Question: What is the mailing or notice date provided in the document?
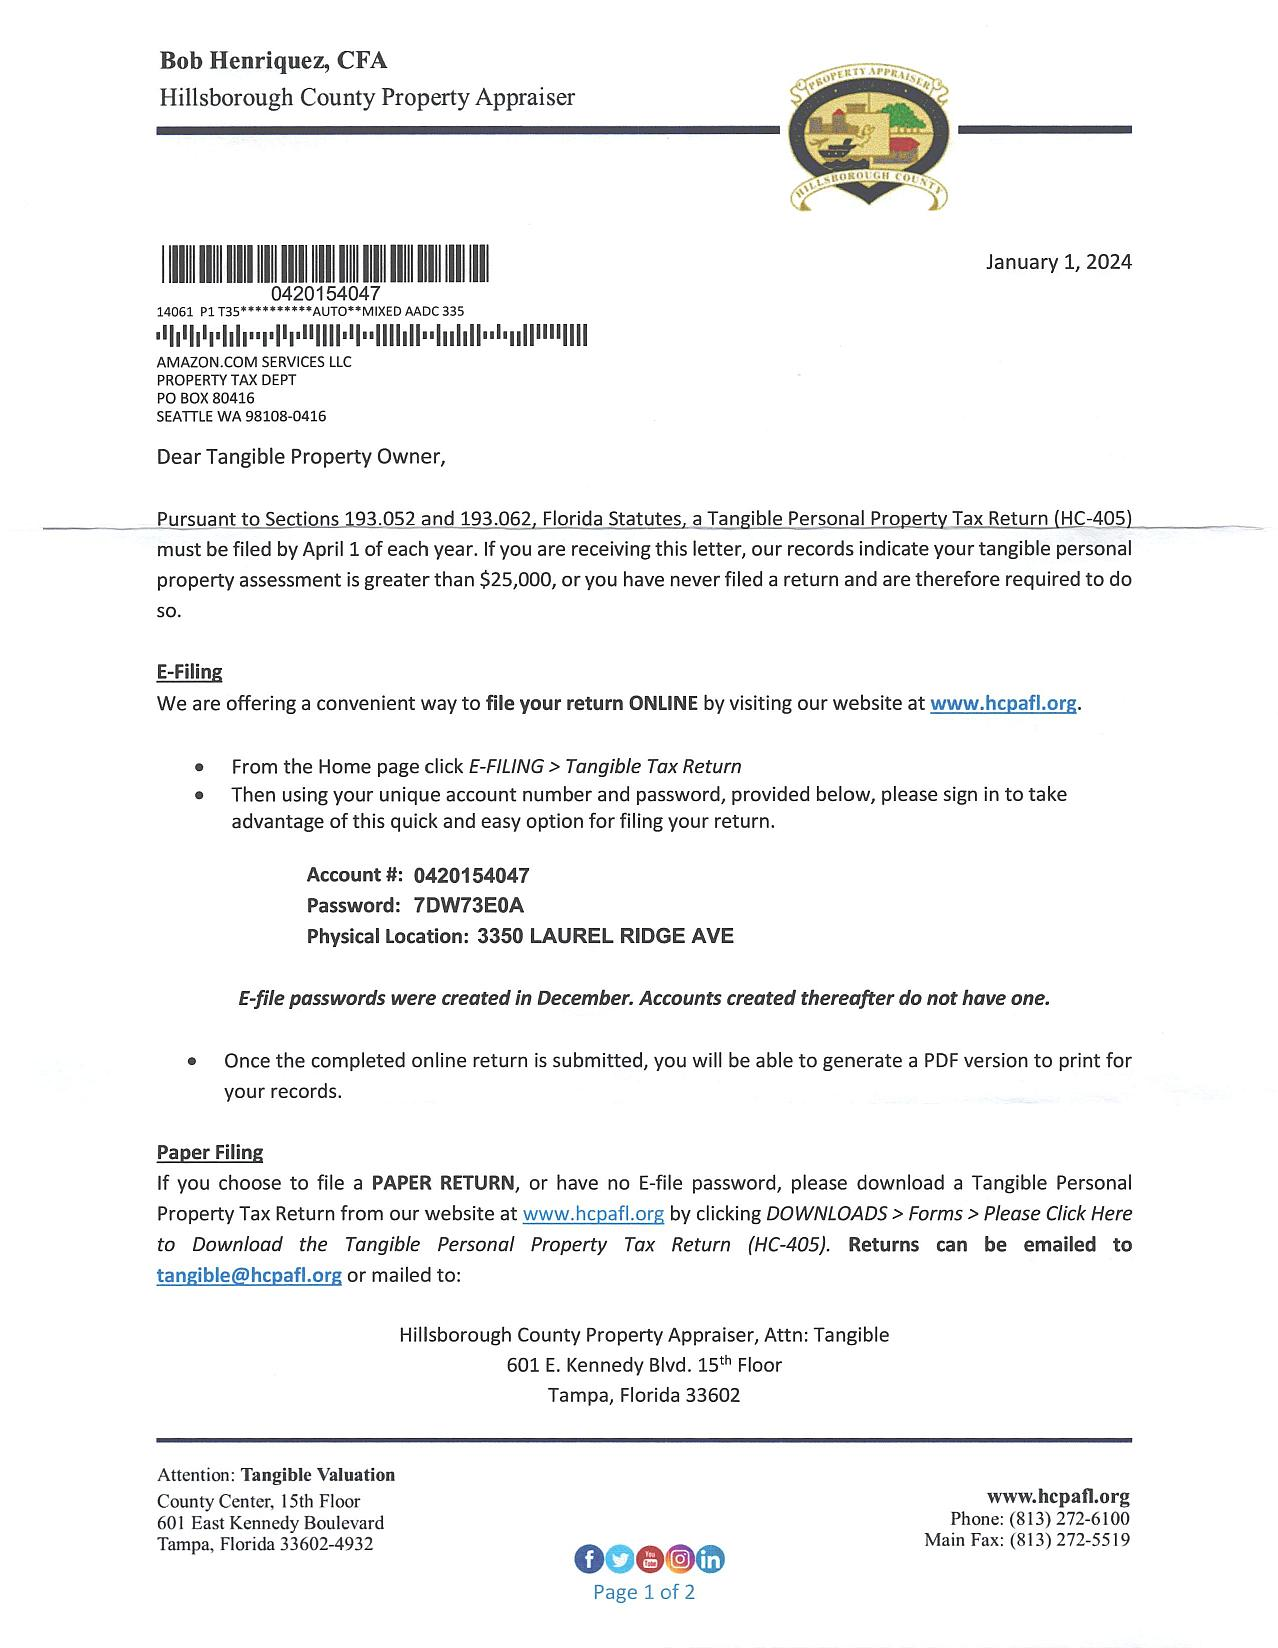
Answer: "1-Jan-24"